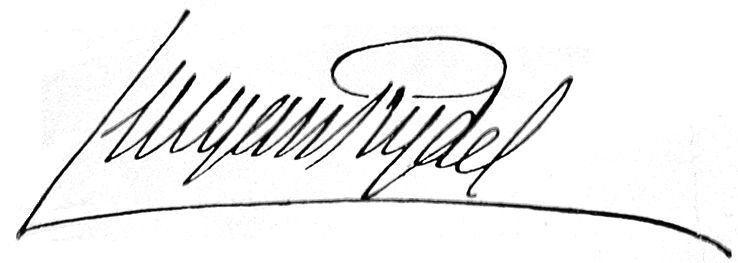
Signature of: lucjan rydel